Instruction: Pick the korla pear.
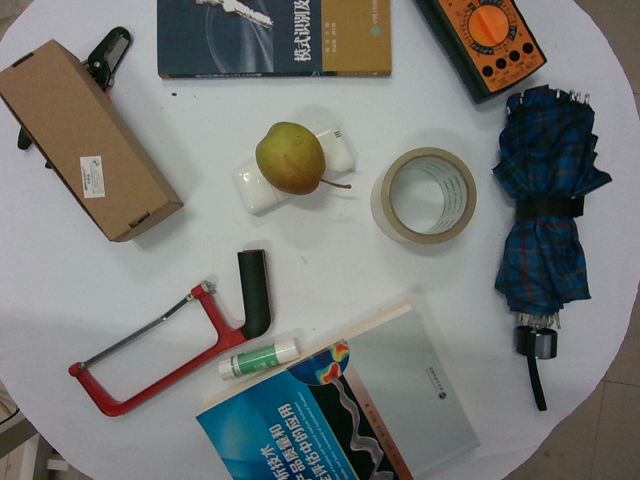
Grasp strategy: vertical